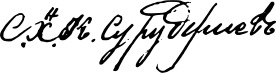
Signature of: spiro surudzhiev